Question: What is the filing due date as per the document?
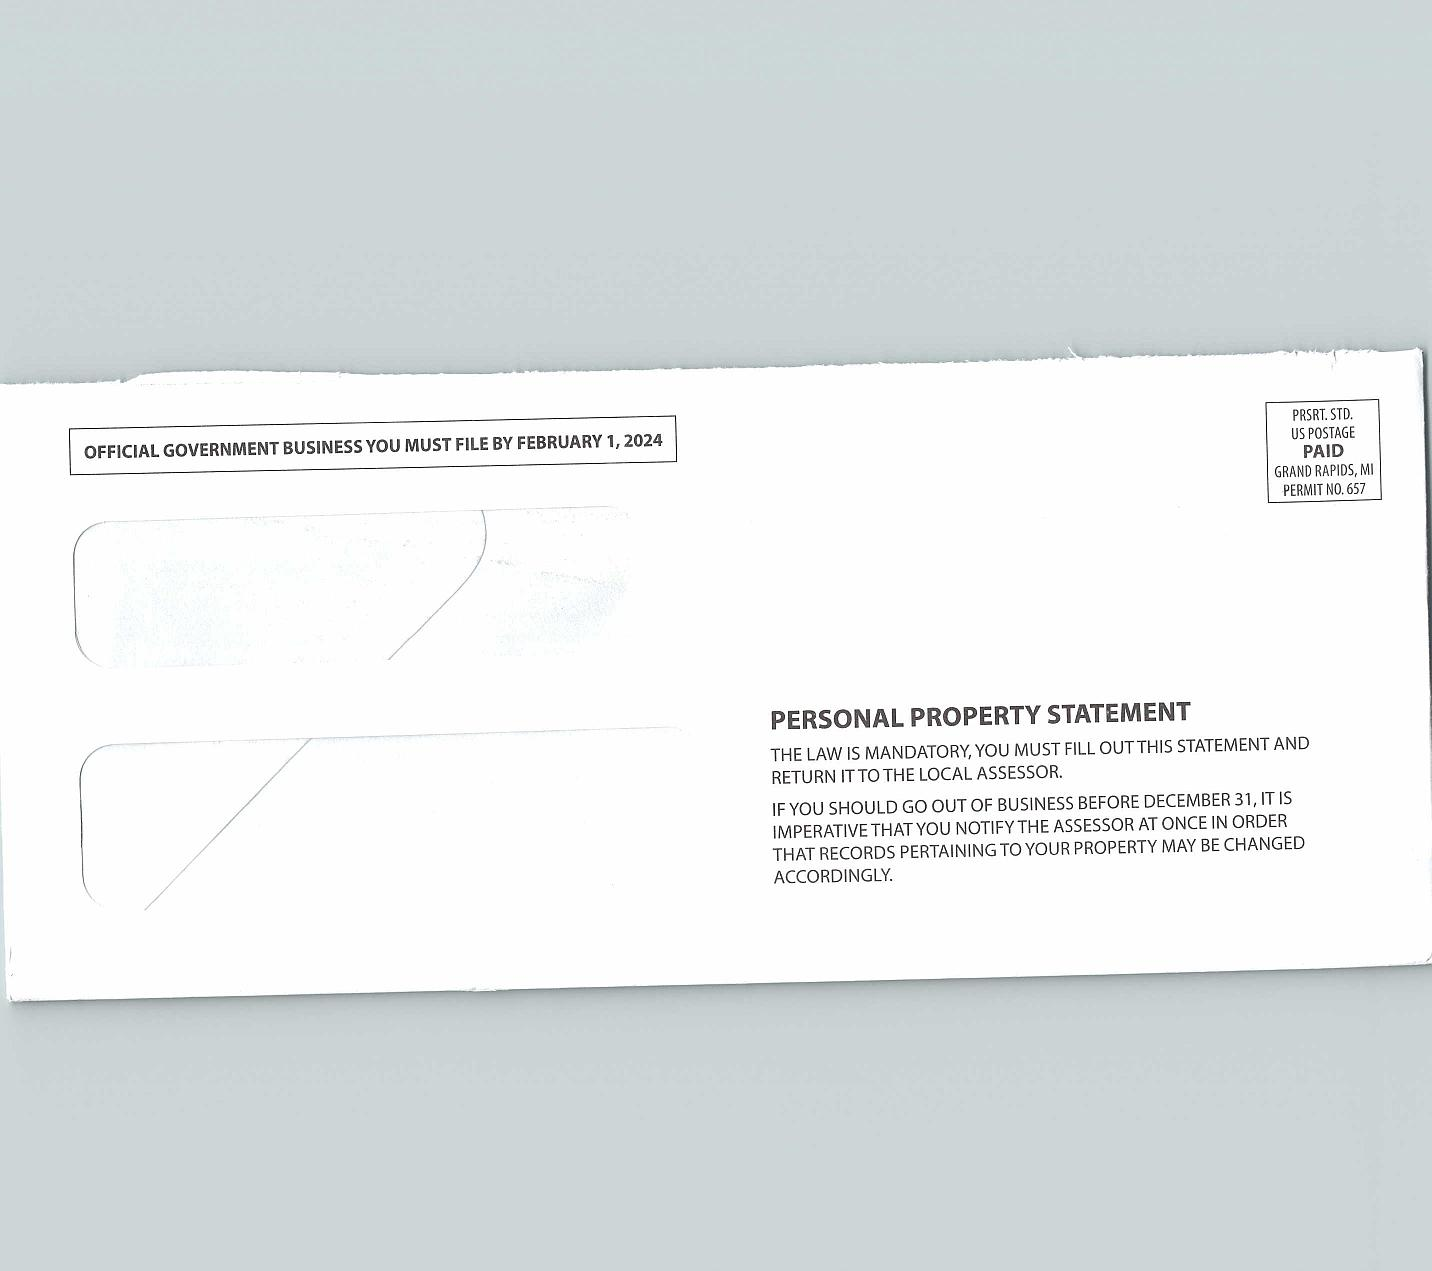
Answer: "1-Feb-24"